Please extract the written amount, numerical amount, recipient's name, date on the cheque, and the bank's name from the image.
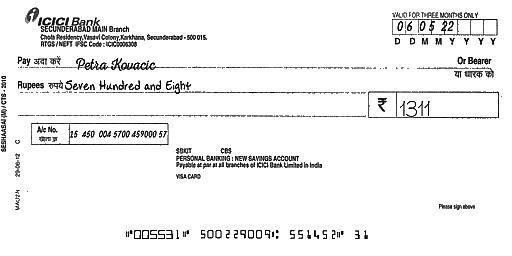
amt_in_words: Seven Hundred and Eight
amt_in_figures: 1311
payee_name: Petra Kovacic
bank_name: ICICI Bank
cheque_date: 06/05/22